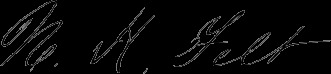
Signature of: nathaniel h felt